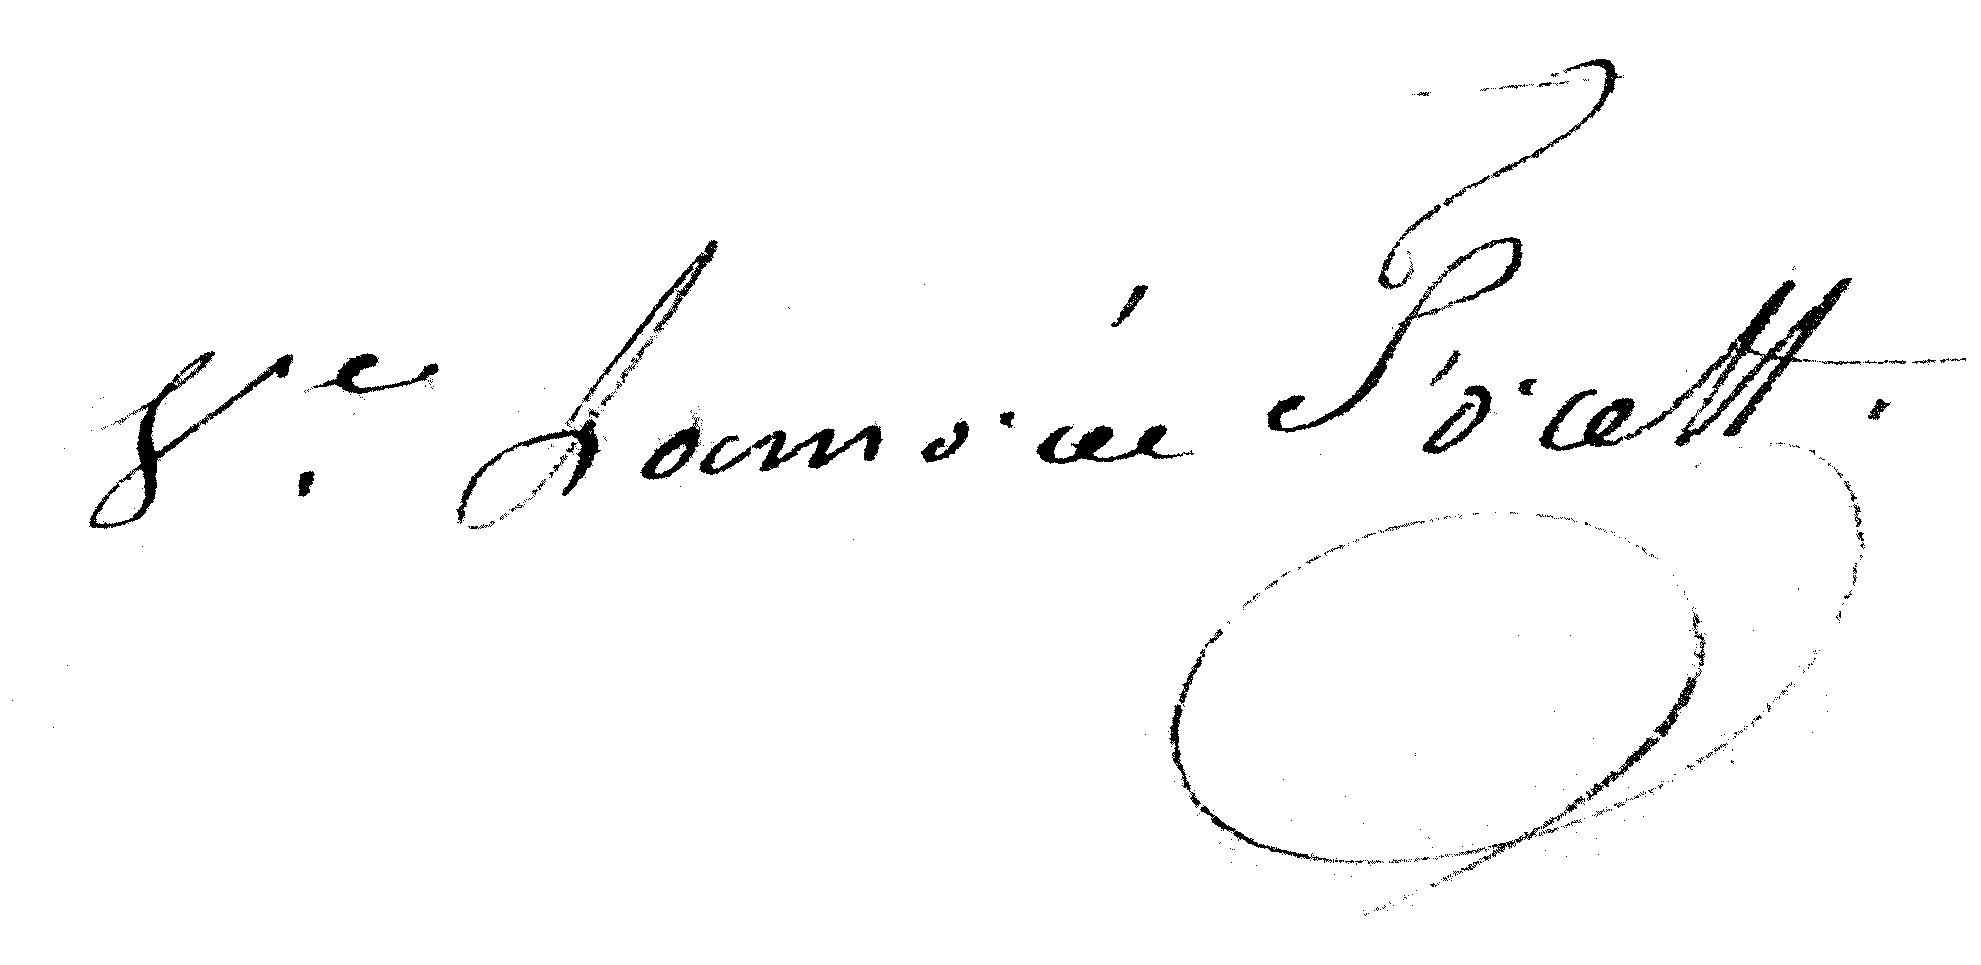
Signature of: henriette genevieve josephine lamoree